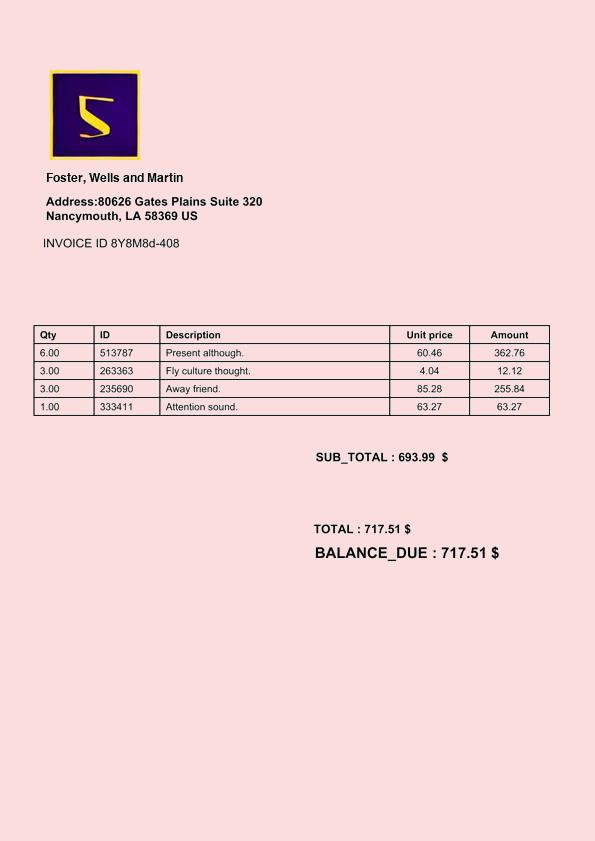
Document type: Invoice